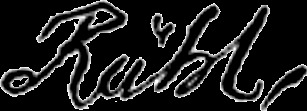
Signature of: philippe rühl